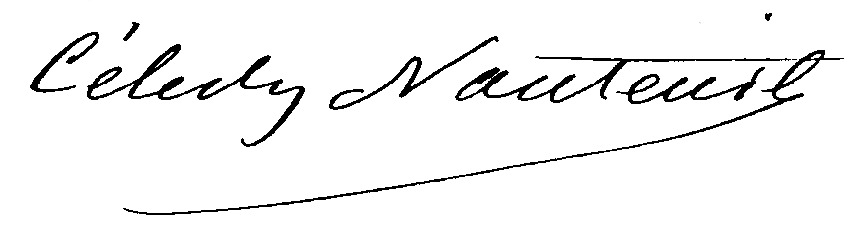
Signature of: q349872